Question: Talk about the condition:
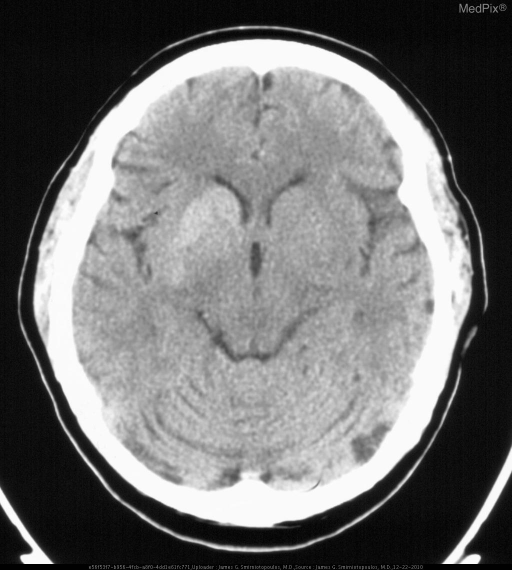
Answer: The disease is discussed as: Hyperglycemic hemichorea/hemiballismus is a recognized entity, seen most often in older patients, women more often than men, Type 2 diabetes mellitus (DM), presenting with a blood glucose > 400 mg/dl - and usually without ketosis.  It has been reported more often in Asian women.

This may be the patient's first presentation with DM.  The "classic" MR findings include unilateral or bilateral signal changes in the basal ganglia (putamen >> caudate) on MR and CT.

Most characteristic is T1 hyperintensity in the putamen; and, corresponding T2 hypointensity.  CT scans may show hyperattenuation in the putamen.

In most patients, both the clinical and the imaging findings are reversible with control of blood sugar.

REFS for hyperintense basal ganglia - http://www.ncbi.nlm.nih.gov/sites/entrez?db=pubmed&cmd=link&linkname=pubmed_pubmed&uid=7677016
PMID: 7677016

Possible explanations for the imaging features (hyperattenuation on CT, Dark Bright T1, Dark T2) include blood-brain-barrier breakdown (BBB), deposition of calcium and mineralization, microhemorrhages, myelin destruction, and manganese associated with reactive astrogliosis.  Some of these would be acute (contrast and hemorrhage), and others more likely to be subacute or chronic (mineralization and astrogliosis).

References below courtesy of
Michael H Lev, MD, FAHA
Director, Emergency Neuroradiology and Neurovascular Lab
Massachusetts General Hospital
Associate Professor of Radiology
Harvard Medical School
---------------------------------------------------------------
Wintermark M, Fischbein NJ, Mukherjee P, Yuh EL, Dillon WP. Unilateral putaminal CT, MR, and diffusion abnormalities secondary to nonketotic hyperglycemia in the setting of acute neurologic symptoms mimicking stroke.
AJNR Am J Neuroradiol. 2004 Jun-Jul;25(6):975-6.
PMID: 15205134

Abstract
A 75-year-old Asian man presented with two episodes of chorea associated with nonketotic hyperglycemia. His chorea rapidly resolved after restitution of a normal serum glucose level, although an MR image obtained at the time of acute symptoms demonstrated high signal intensity on T1-weighted images, low signal intensity on T2-weighted images, and restricted diffusion, all involving the left putamen. A CT scan obtained 1 month later demonstrated faint hyperattenuation of the involved putamen. The reported pathophysiologic considerations for these imaging features are reviewed, and an original explanation is proposed.

Comments
AJNR Am J Neuroradiol. 2005 Jan;26(1):194; author reply 194-5.  PMID: 15661727

----------------------------------------------------------------------
Lai PH, Tien RD, Chang MH, Teng MM, Yang CF, Pan HB, Chen C, Lirng JF, Kong KW. Chorea-ballismus with nonketotic hyperglycemia in primary diabetes mellitus.
AJNR Am J Neuroradiol. 1996 Jun-Jul;17(6):1057-64.

Abstract
PURPOSE: To describe the neuroimaging (Ct, MR, and single-photon emission CT [SPECT]) findings in a series of patients with chorea-ballismus associated with nonketotic hyperglycemia in primary diabetes mellitus and to correlate the imaging findings with the clinical presentation.

METHODS: The neuroimaging and clinical data from 10 patients with chorea-ballismus associated with nonketotic hyperglycemia in primary diabetes mellitus were evaluated. Family and drug histories, as well as other causes of chorea, were excluded. All 10 patients had CT, 5 also had MR imaging, and 3 had SPECT examinations. Three had follow-up CT and MR imaging studies, and MR findings were correlated with CT findings in 5 cases. Two experienced neuroradiologists, aware of the diagnosis but blinded to the clinical status of the patients, evaluated all images and reached a consensus as to the final
interpretation.

RESULTS: CT studies in 9 of 10 patients showed a hyperdense putamen and/or caudate nucleus; in 1, the CT findings were normal. T1-weighted MR images in all 5 patients who had MR imaging (including the patient with a normal CT study) showed hyperintense lesions without significant T2 signal alternation at the basal ganglia. In all 3 of the patients who had SPECT studies of the brain, the scans revealed hypoperfusion at corresponding areas. All 3 follow-up studies depicted resolution of the lesions in the abnormal basal ganglia. Increased hypointensity on T2-weighted and gradient-echo T2*-weighted images was also
observed in the sequential MR images. In all patients, the initial side of involvement correlated well with the neuroimaging findings. The chorea resolved within 2 days after treatment of the hyperglycemia in 9 patients.

CONCLUSION: In patients with chorea-ballismus associated with nonketotic hyperglycemia in primary diabetes mellitus, CT and T1-weighted MR images show unilateral or bilateral lesions of the putamen and/or caudate. SPECT scans show hypoperfusion. These findings may be related to petechial hemorrhage and/or myelin destruction. Early recognition of these imaging characteristics may facilitate diagnosis of primary diabetes mellitus with hyperglycemia and prompt appropriate therapy.

PMID: 8791916